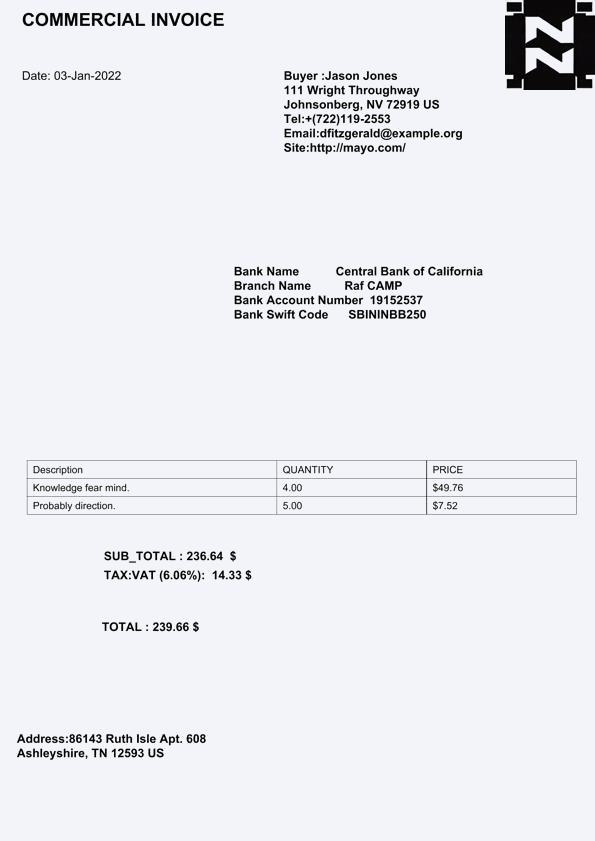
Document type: Invoice